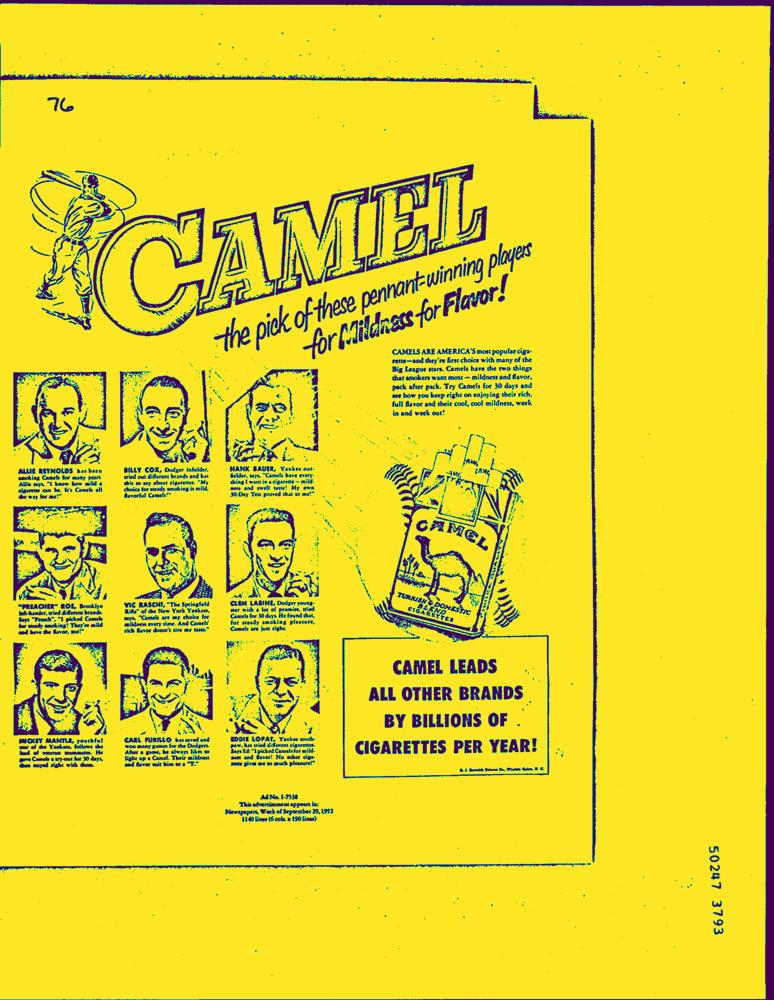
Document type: AD